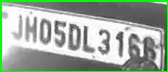
License plate number: JH 05DL 3166